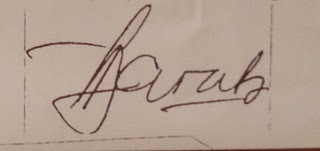
Signature of: rené favaloro